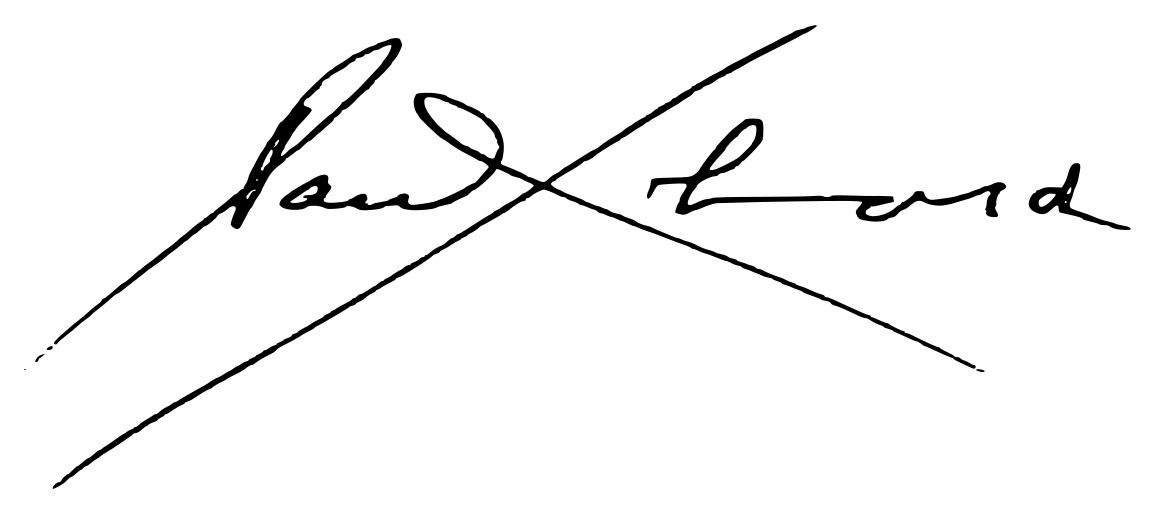
Signature of: paul éluard